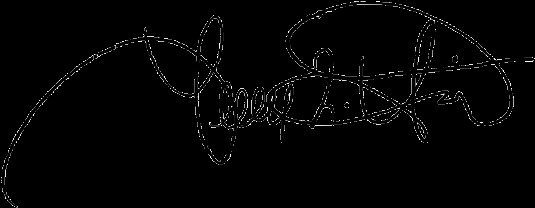
Signature of: terrie suit